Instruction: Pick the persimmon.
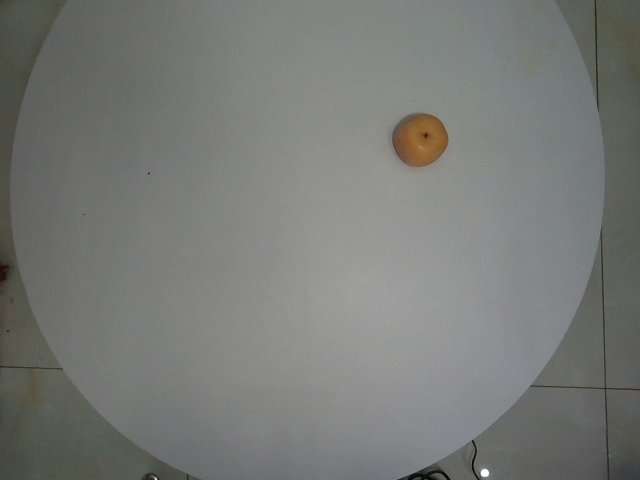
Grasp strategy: vertical